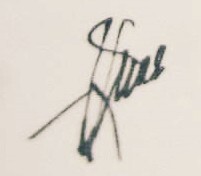
Signature of: joseph luns